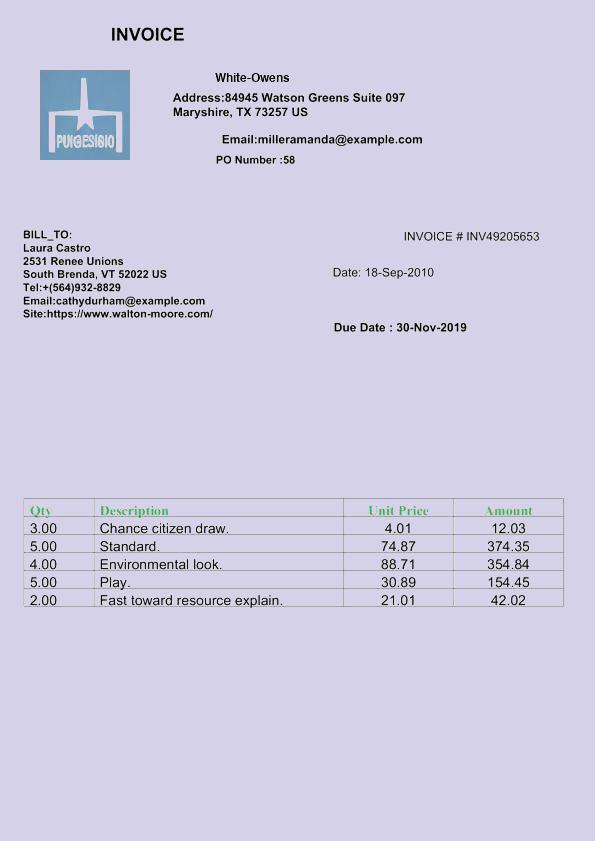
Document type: Invoice